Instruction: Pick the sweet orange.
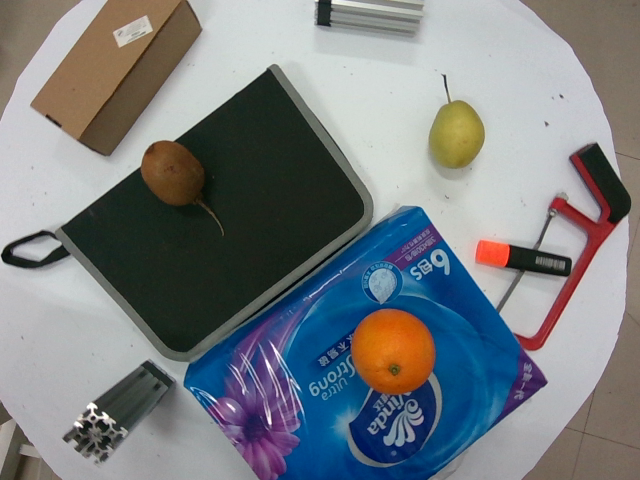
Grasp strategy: vertical